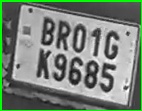
License plate number: BR 01GK 9685